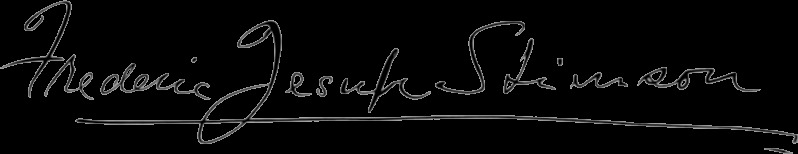
Signature of: frederic jesup stimson